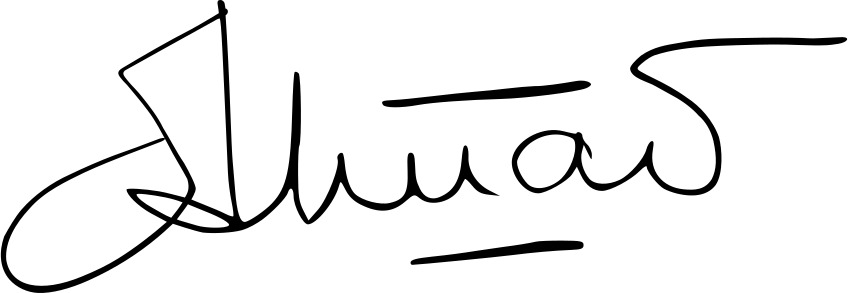
Signature of: alphonse alley